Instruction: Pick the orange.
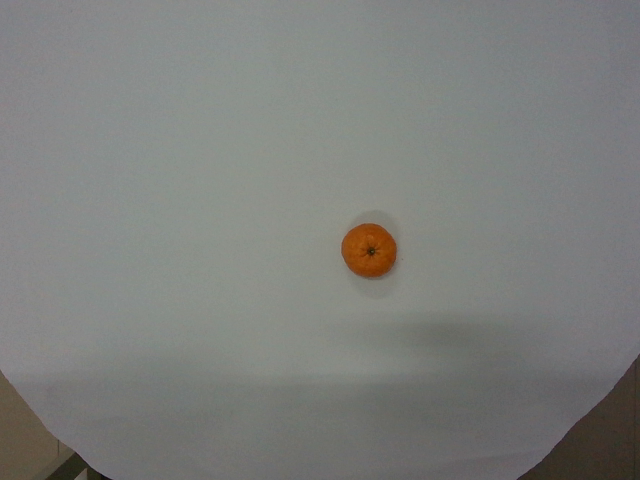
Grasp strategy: vertical